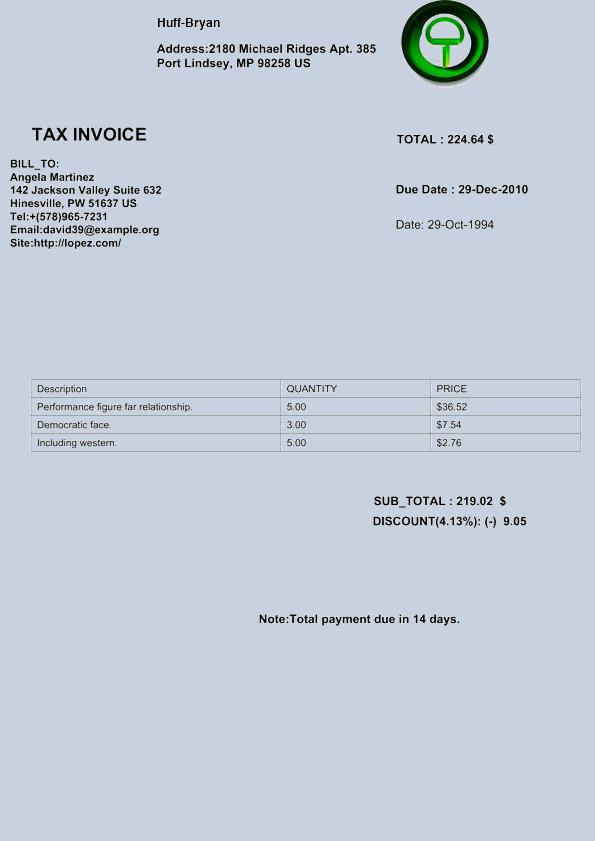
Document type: Invoice